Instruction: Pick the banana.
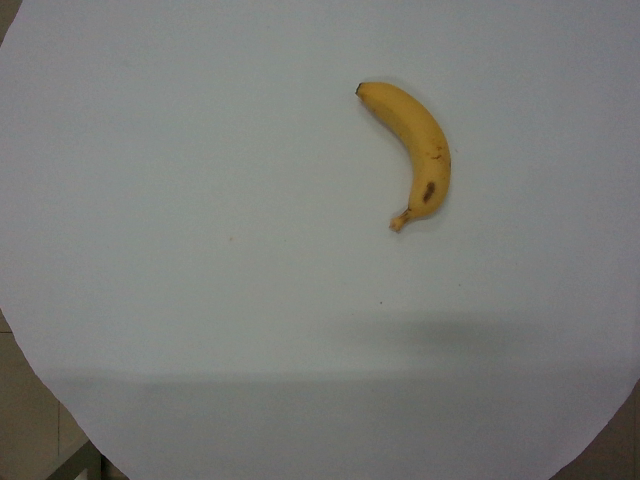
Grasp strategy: vertical